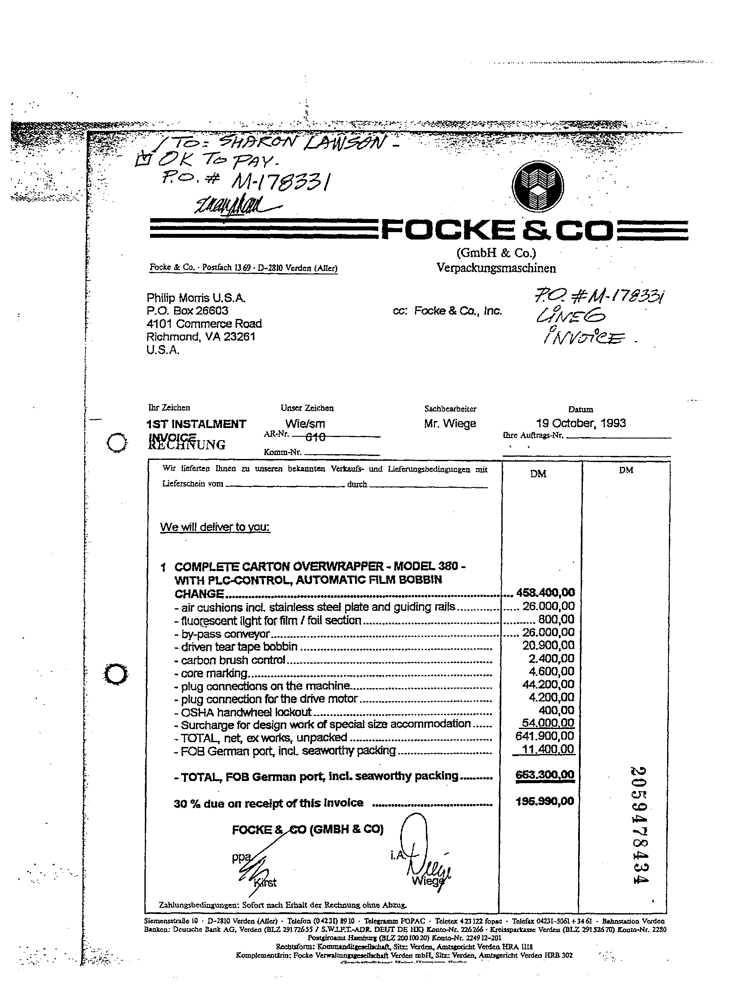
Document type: Invoice